Question: What was observed in the imaging?
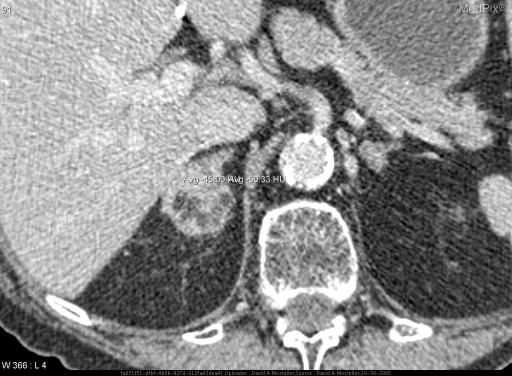
Answer: The imaging shows Patient noted to have a 3X3cm right adrenal mass with with a large fatty component and small focal areas of calcification. 3x3cm heterogeneous right adrenal mass with a fatty component equal in grayscale to the subcutaneous fat.  Hounsfield units (HU) confirming this are displayed on the image. Fat is defined as HU of -50 and the -50.33 displayed on the image confirms the presence of fat.  Adrenal myelolipomas are defined by macroscopic fat visualized on CT.  Therefore, the HU of the central component, consistent with fat, confirms the diagnosis in this case..